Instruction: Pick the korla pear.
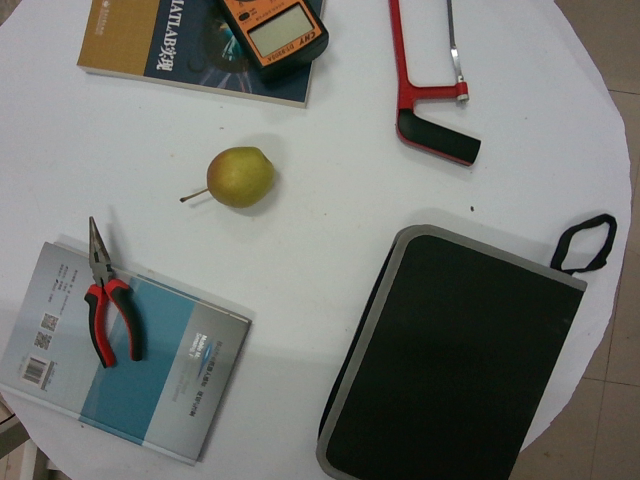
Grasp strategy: vertical